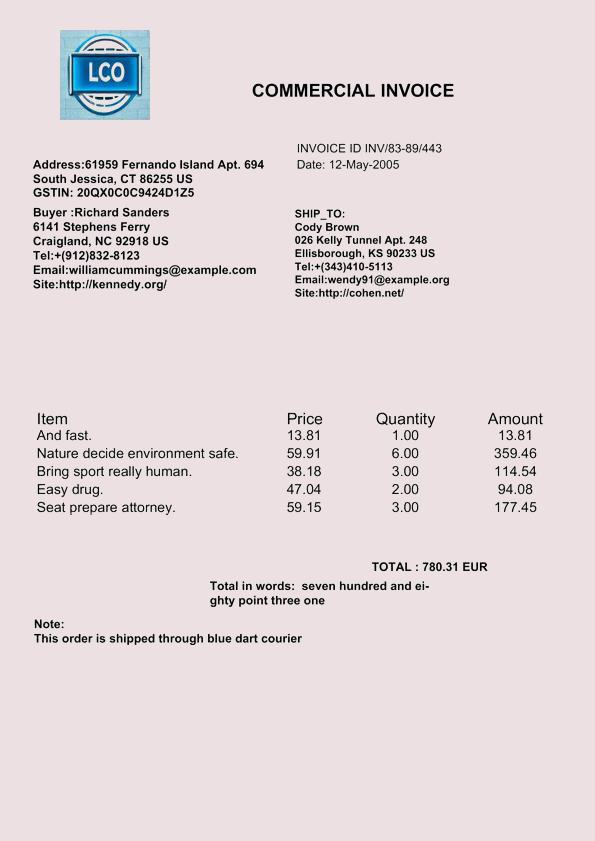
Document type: Invoice